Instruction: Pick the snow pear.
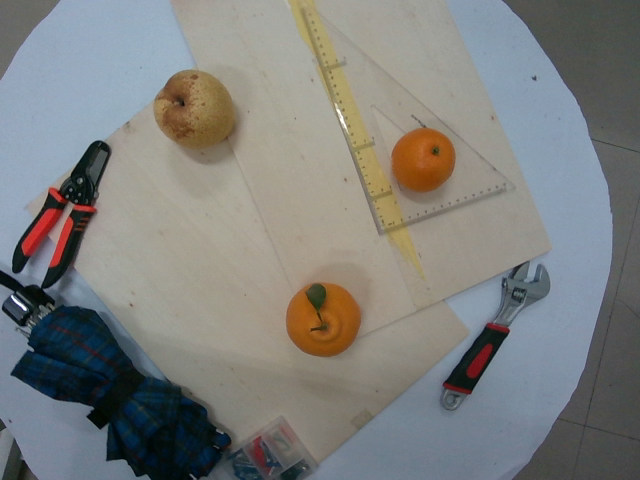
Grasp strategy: vertical